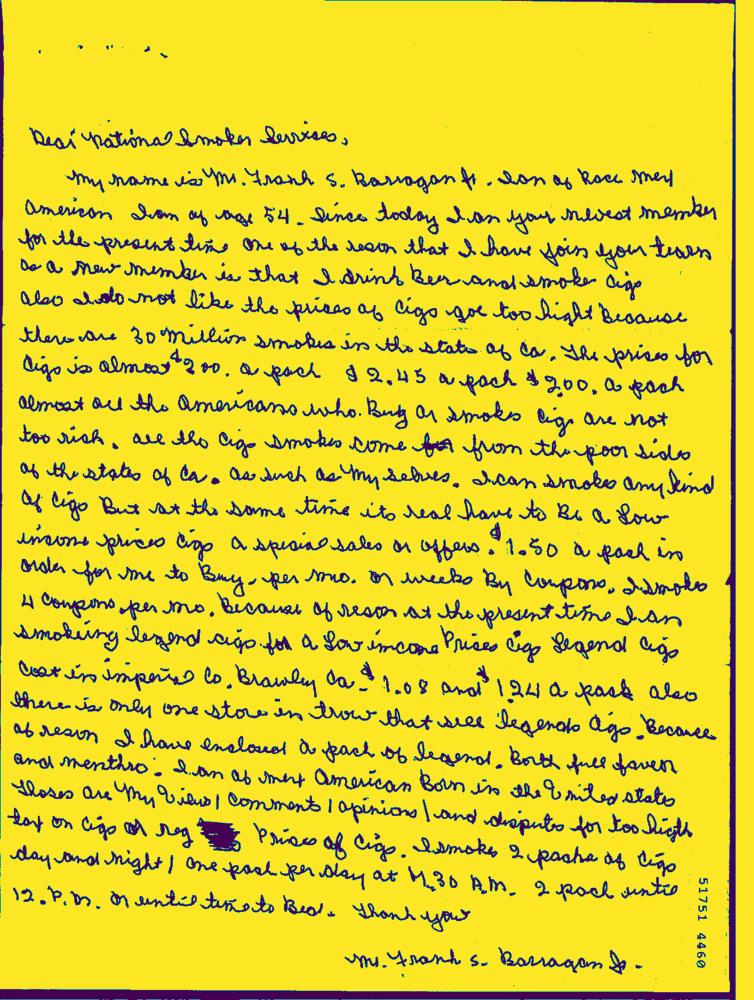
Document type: Hand-Written